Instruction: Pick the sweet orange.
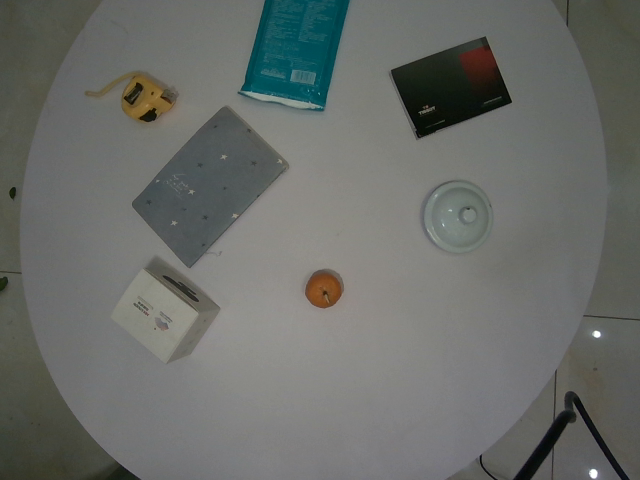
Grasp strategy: vertical